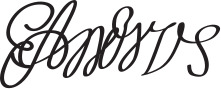
Signature of: edmund andros